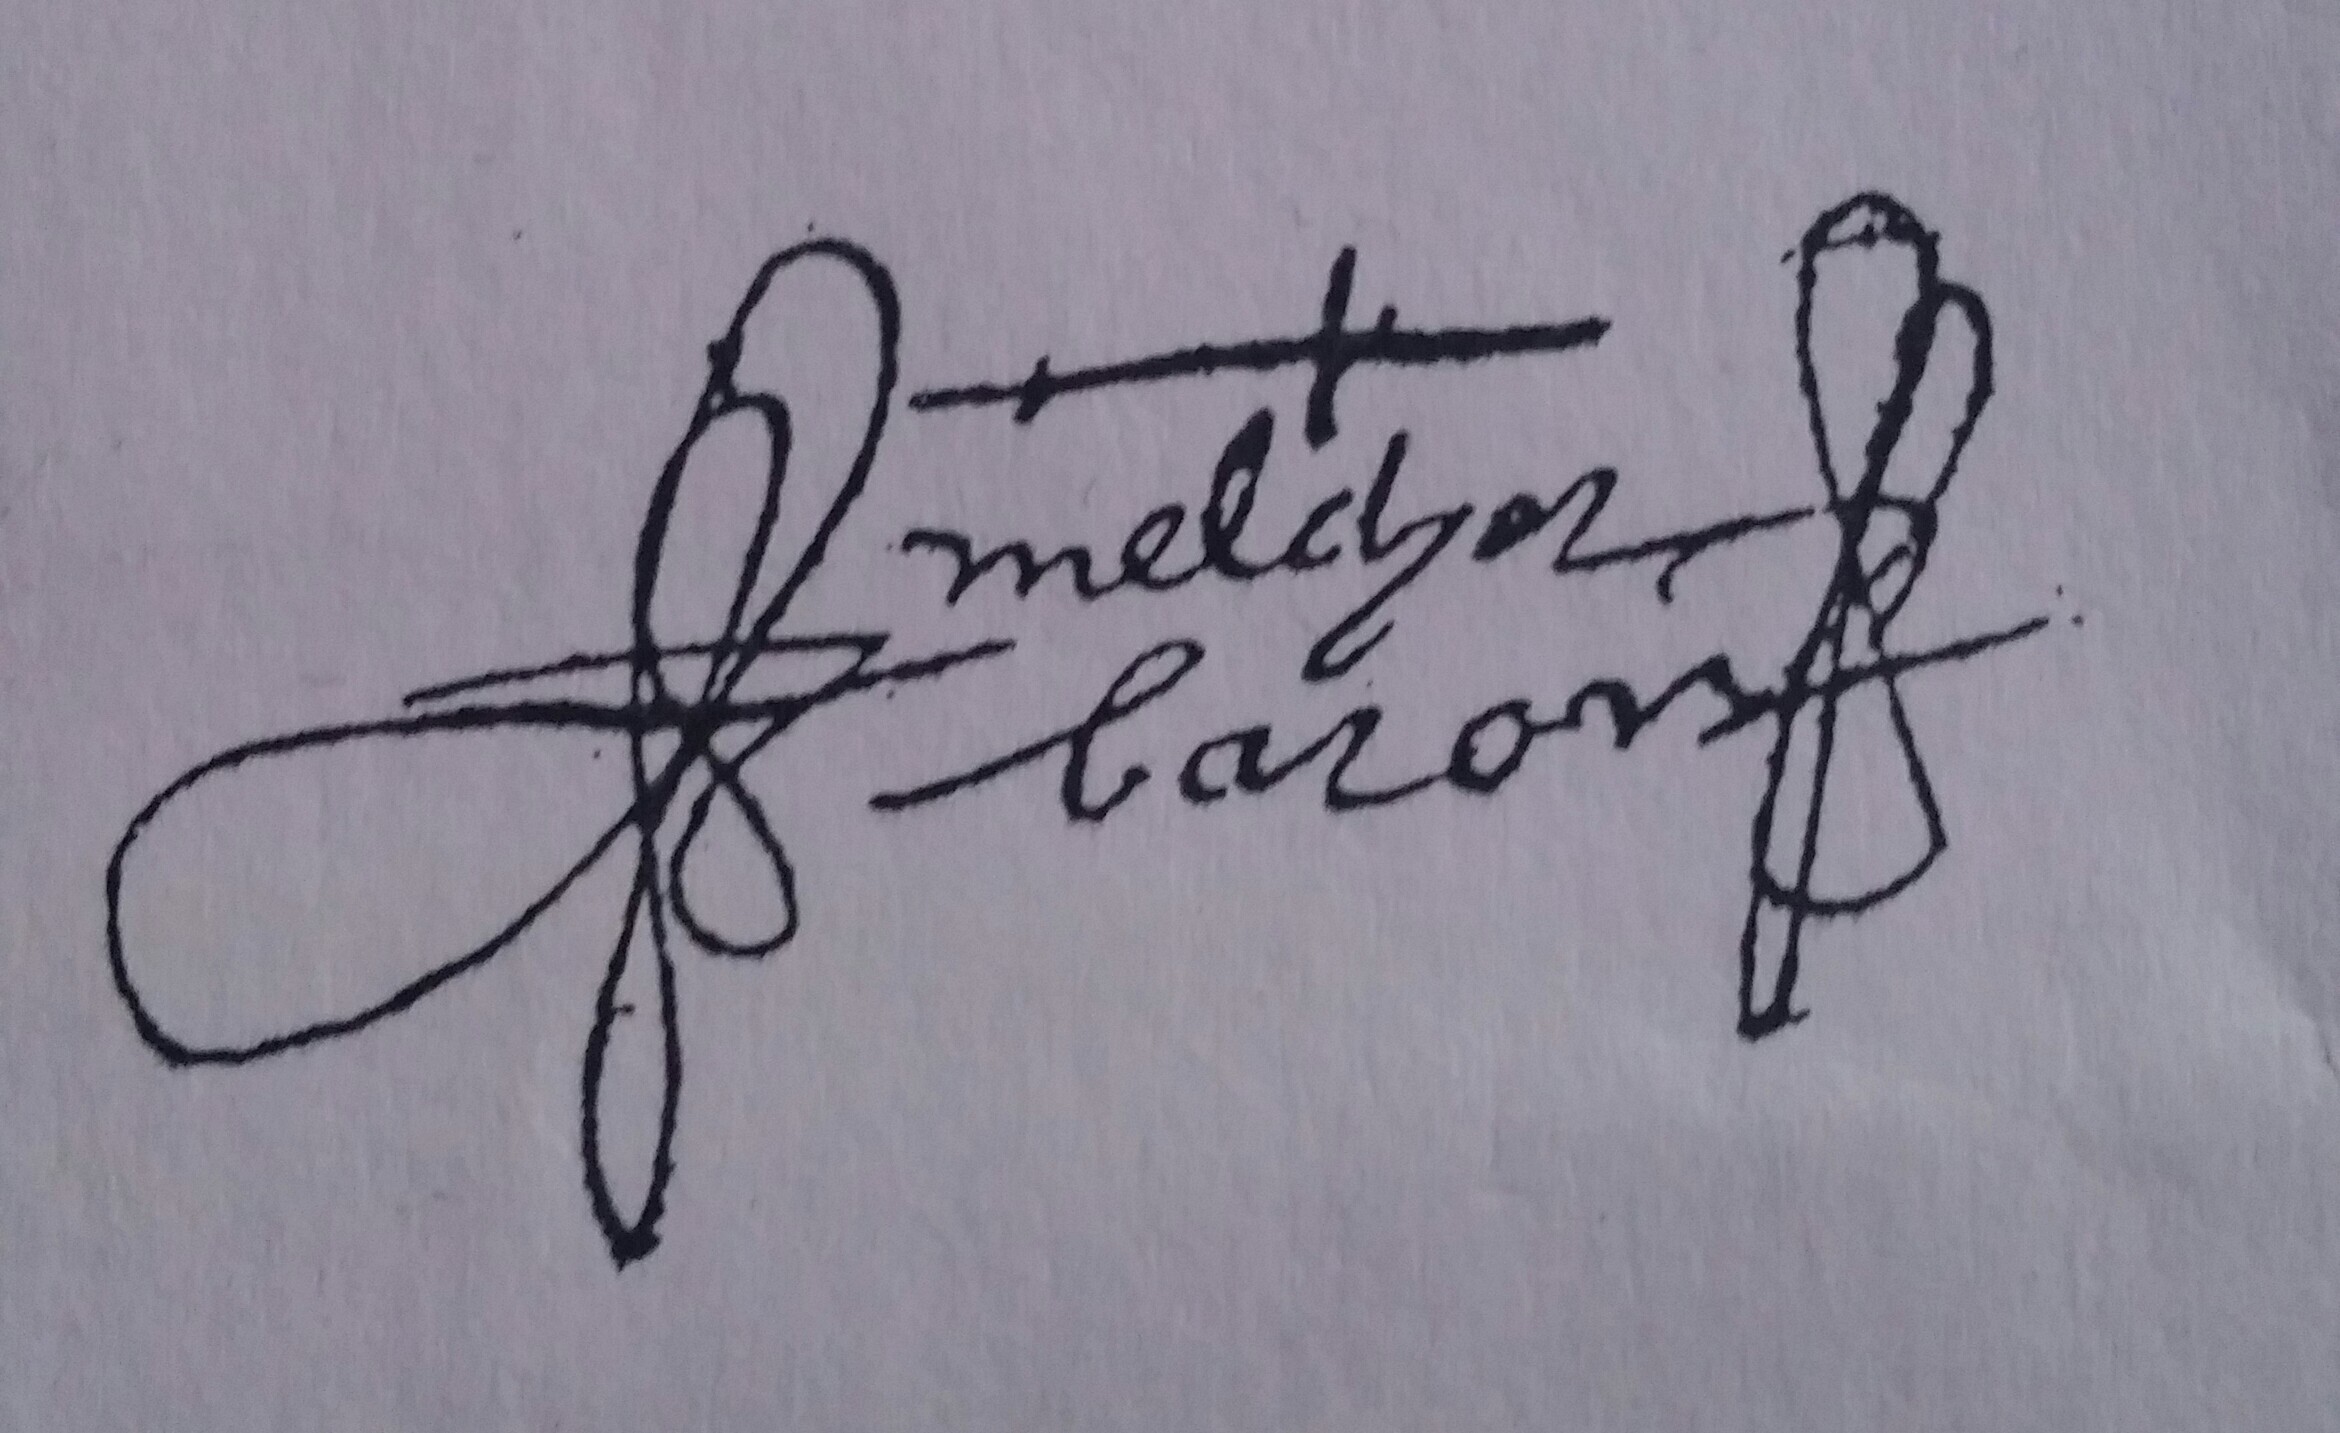
Signature of: melchor baron